Question: What do the imaging results show?
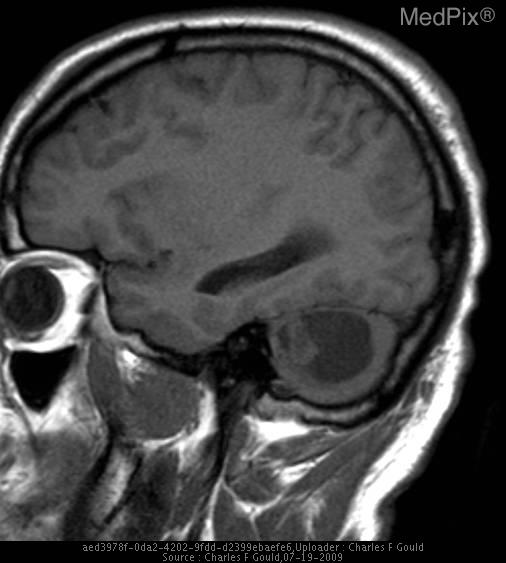
Answer: The imaging shows •  CT: Well-marginated low-density cystic appearing cerebellar mass with a mural nodule.

•  MRI: T1 hypointense / T2 Hyperintense cystic cerebellar lesion with isointense mural nodule. T1 hypointense cystic cerebellar lesion with isointense mural nodule.